Please extract the written amount, numerical amount, recipient's name, date on the cheque, and the bank's name from the image.
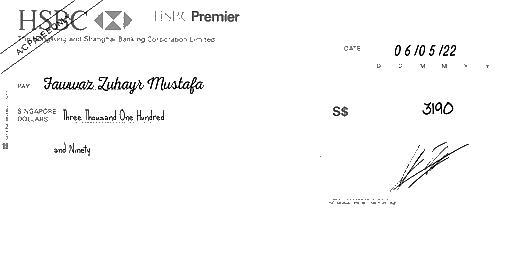
amt_in_words: Three Thousand One Hundred and Ninety
amt_in_figures: 3190
payee_name: Fawwaz Zuhayr Mustafa
bank_name: HSBC
cheque_date: 06/05/22